Question: What is the name of the tenant mentioned in the document?
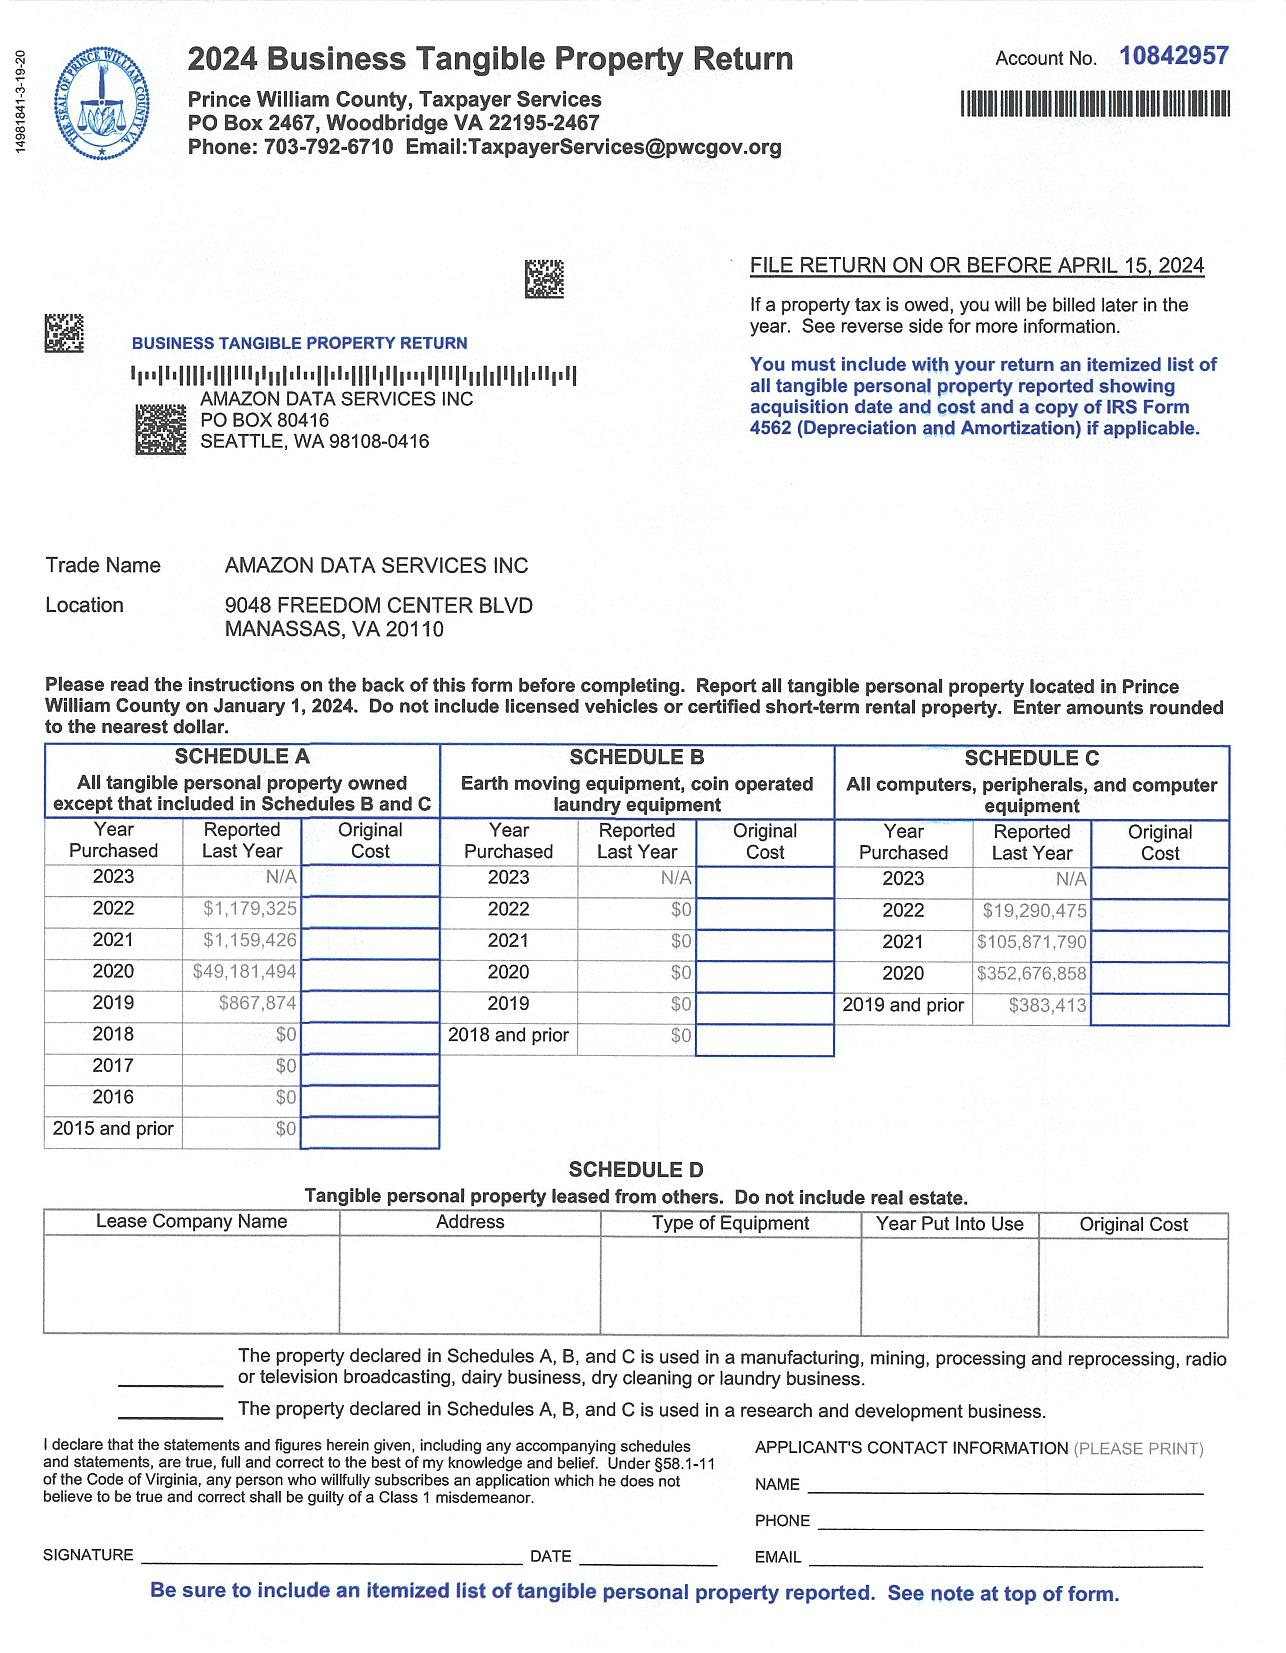
Answer: "AMAZON DATA SERVICES INC"